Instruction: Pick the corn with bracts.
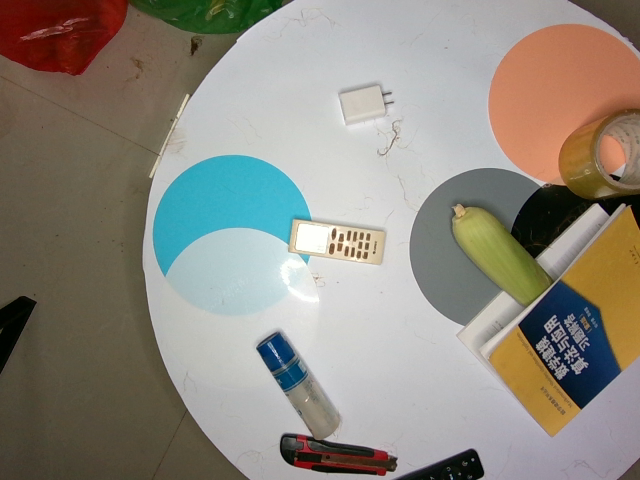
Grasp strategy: vertical